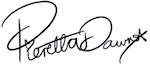
Signature of: pieretta dawn